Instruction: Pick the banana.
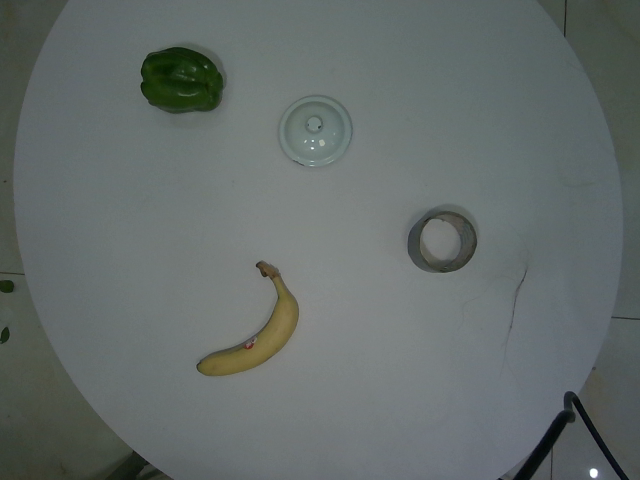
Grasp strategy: vertical